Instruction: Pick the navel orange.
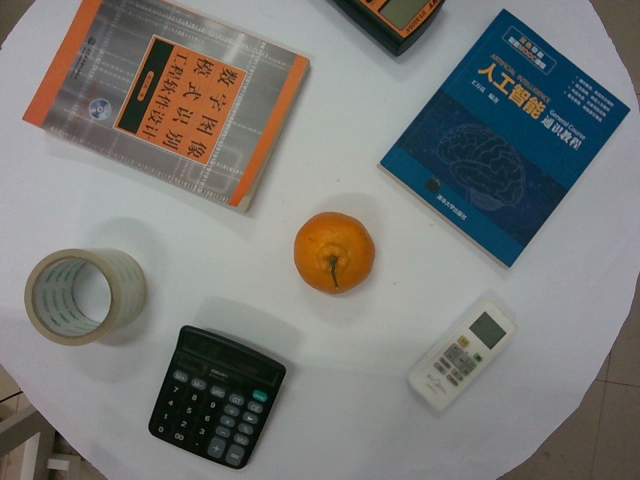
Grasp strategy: vertical